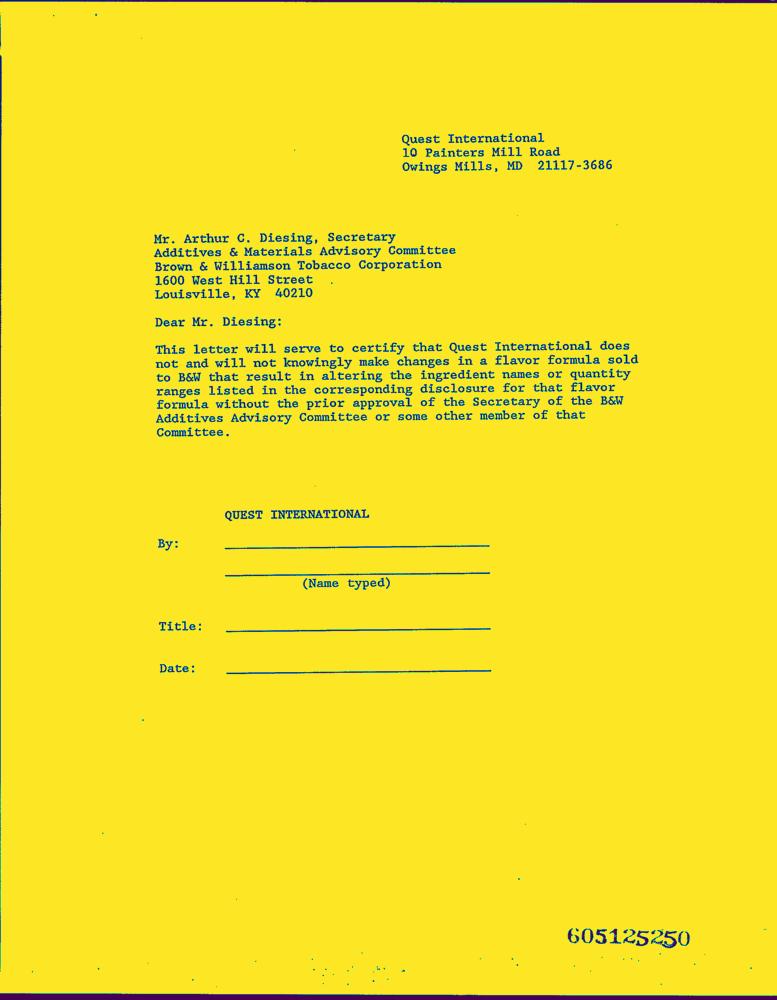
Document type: Letter-Doc